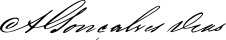
Signature of: gonçalves dias